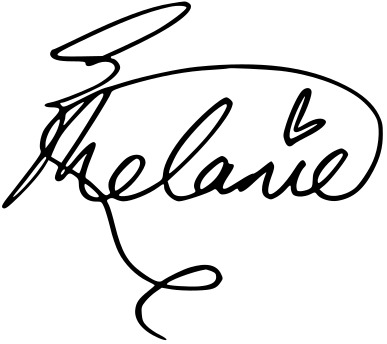
Signature of: melanie c